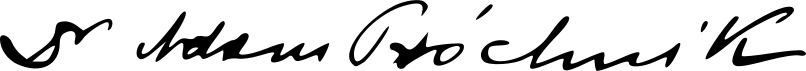
Signature of: adam próchnik